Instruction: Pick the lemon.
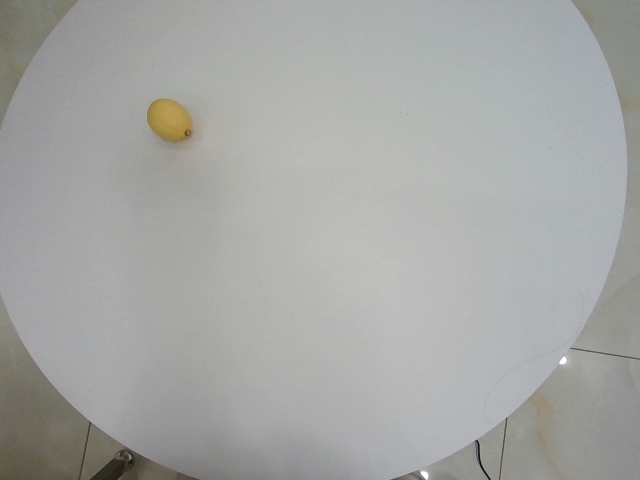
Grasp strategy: vertical